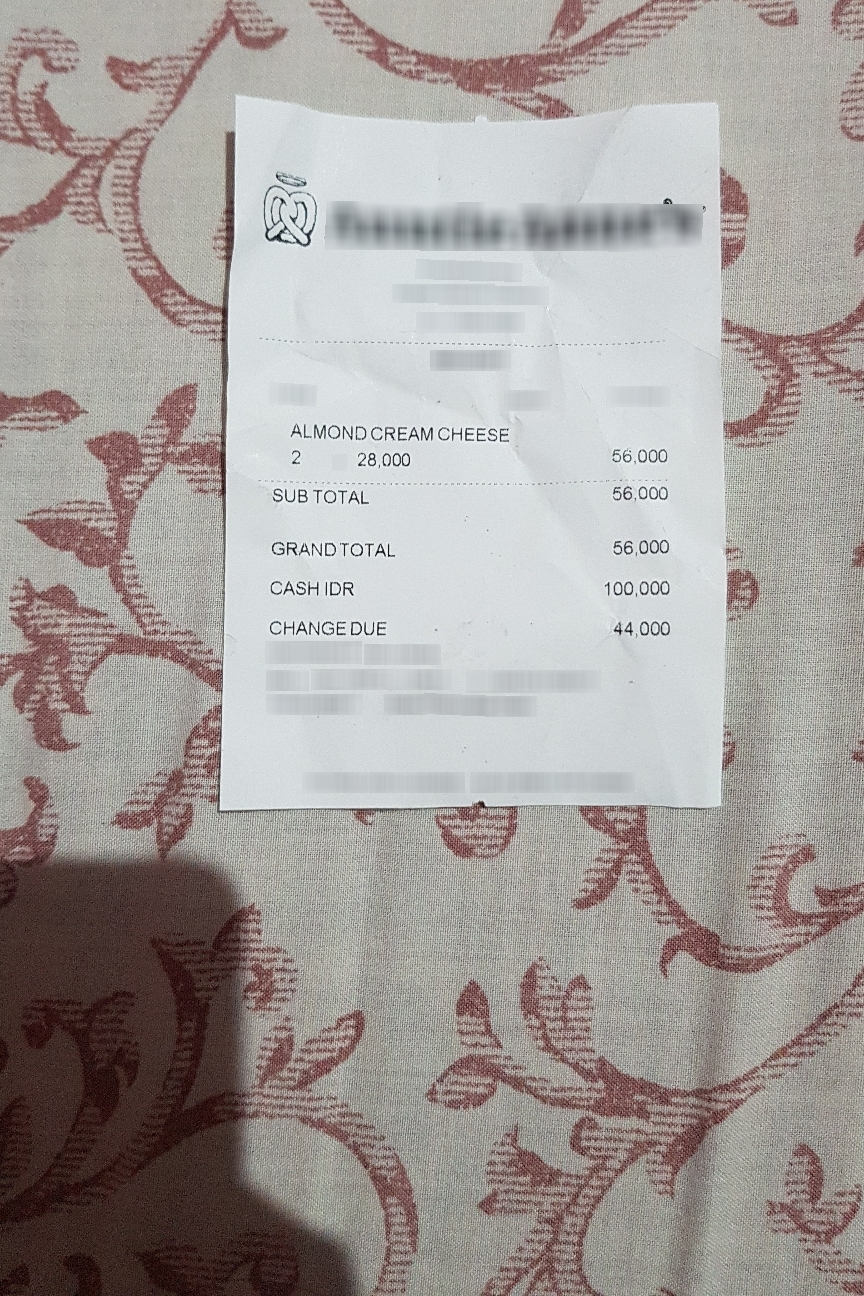
Number of items: 4
Subtotal: 56,000
Total: 56,000
OCR text regions:
text: ALMOND CREAM CHEESE
text: 2
text: 28,000
text: 56,000
text: SUB TOTAL
text: 56,000
text: GRAND TOTAL
text: 56,000
text: CASH IDR
text: 100,000
text: CHANGE DUE
text: 44,000